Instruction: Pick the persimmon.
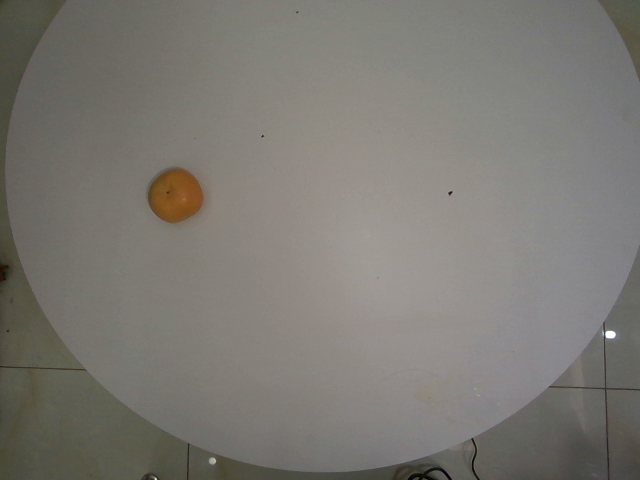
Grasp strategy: vertical